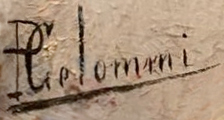
Signature of: pasquale celommi